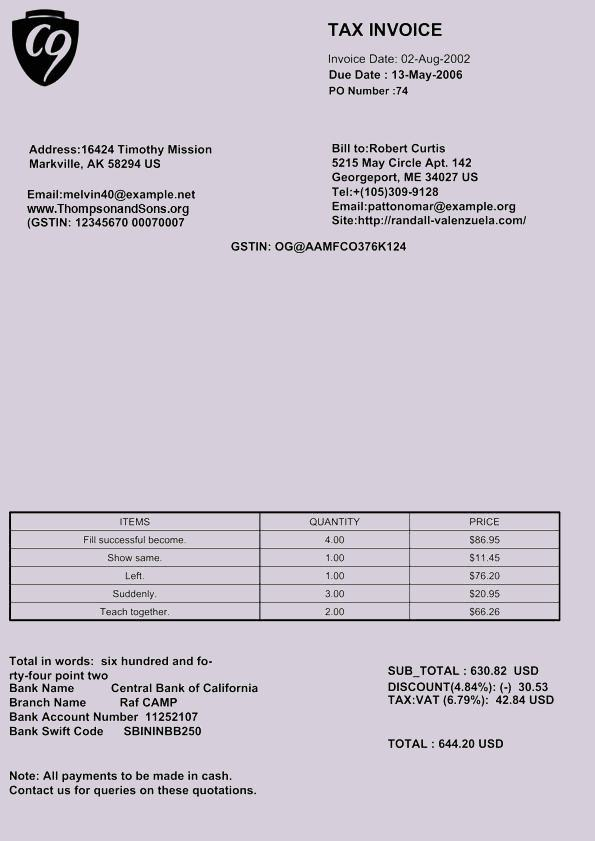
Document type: Invoice